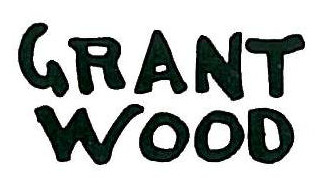
Signature of: grant wood